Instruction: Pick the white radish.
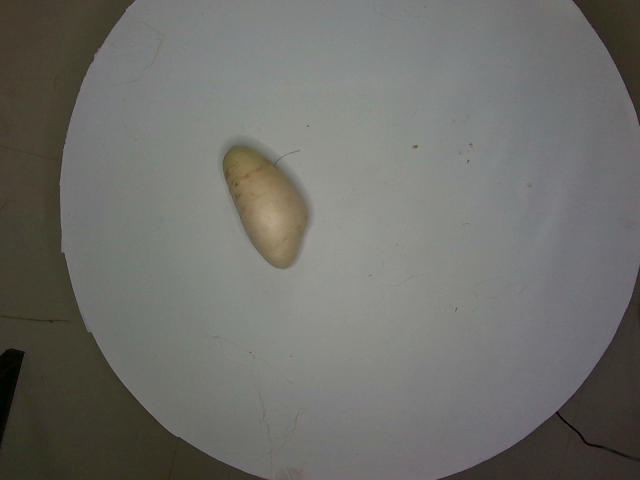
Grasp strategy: vertical